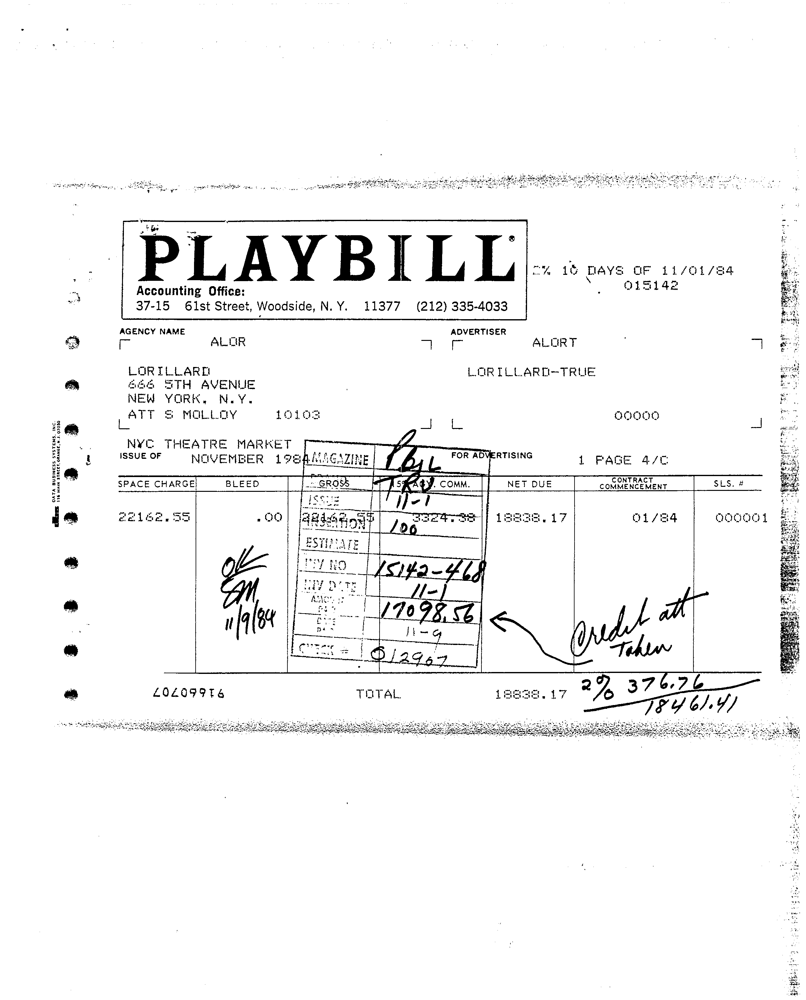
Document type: Invoice